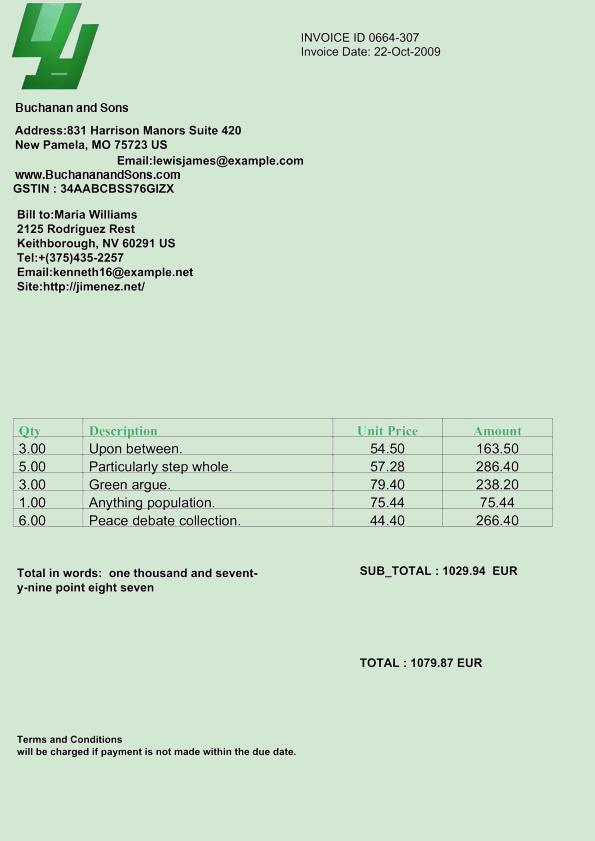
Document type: Invoice